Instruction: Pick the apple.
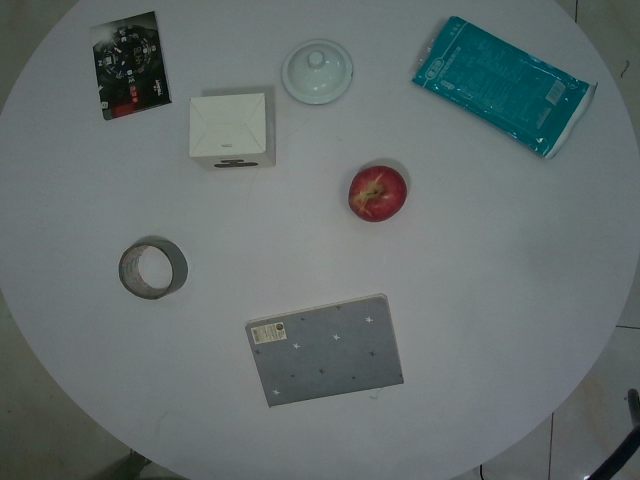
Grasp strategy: vertical